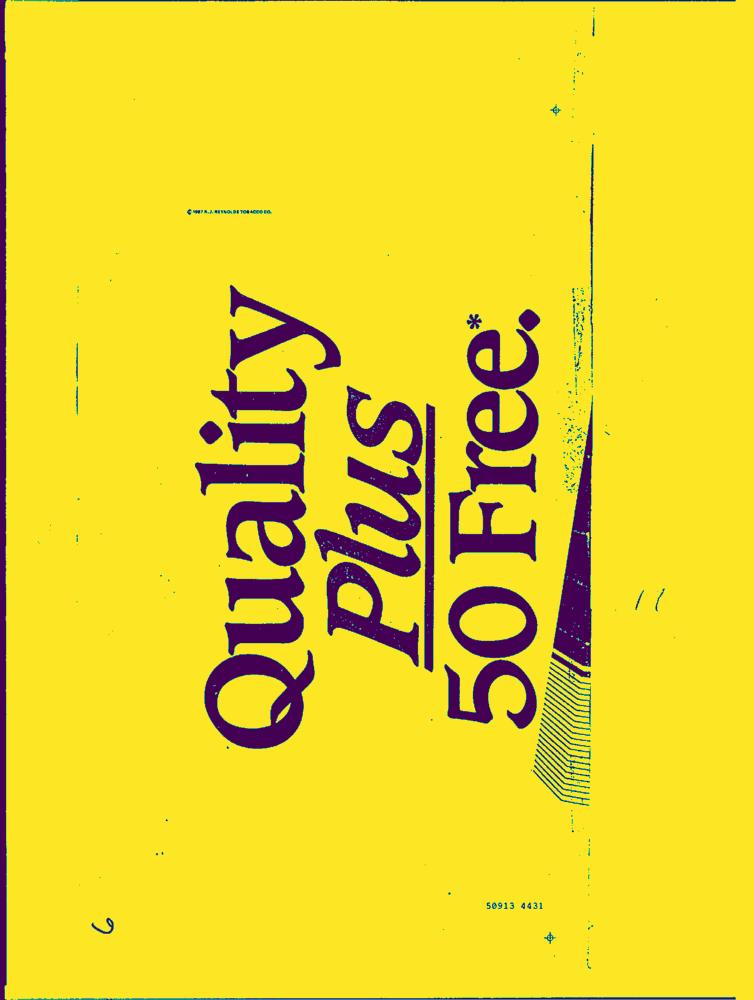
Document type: AD